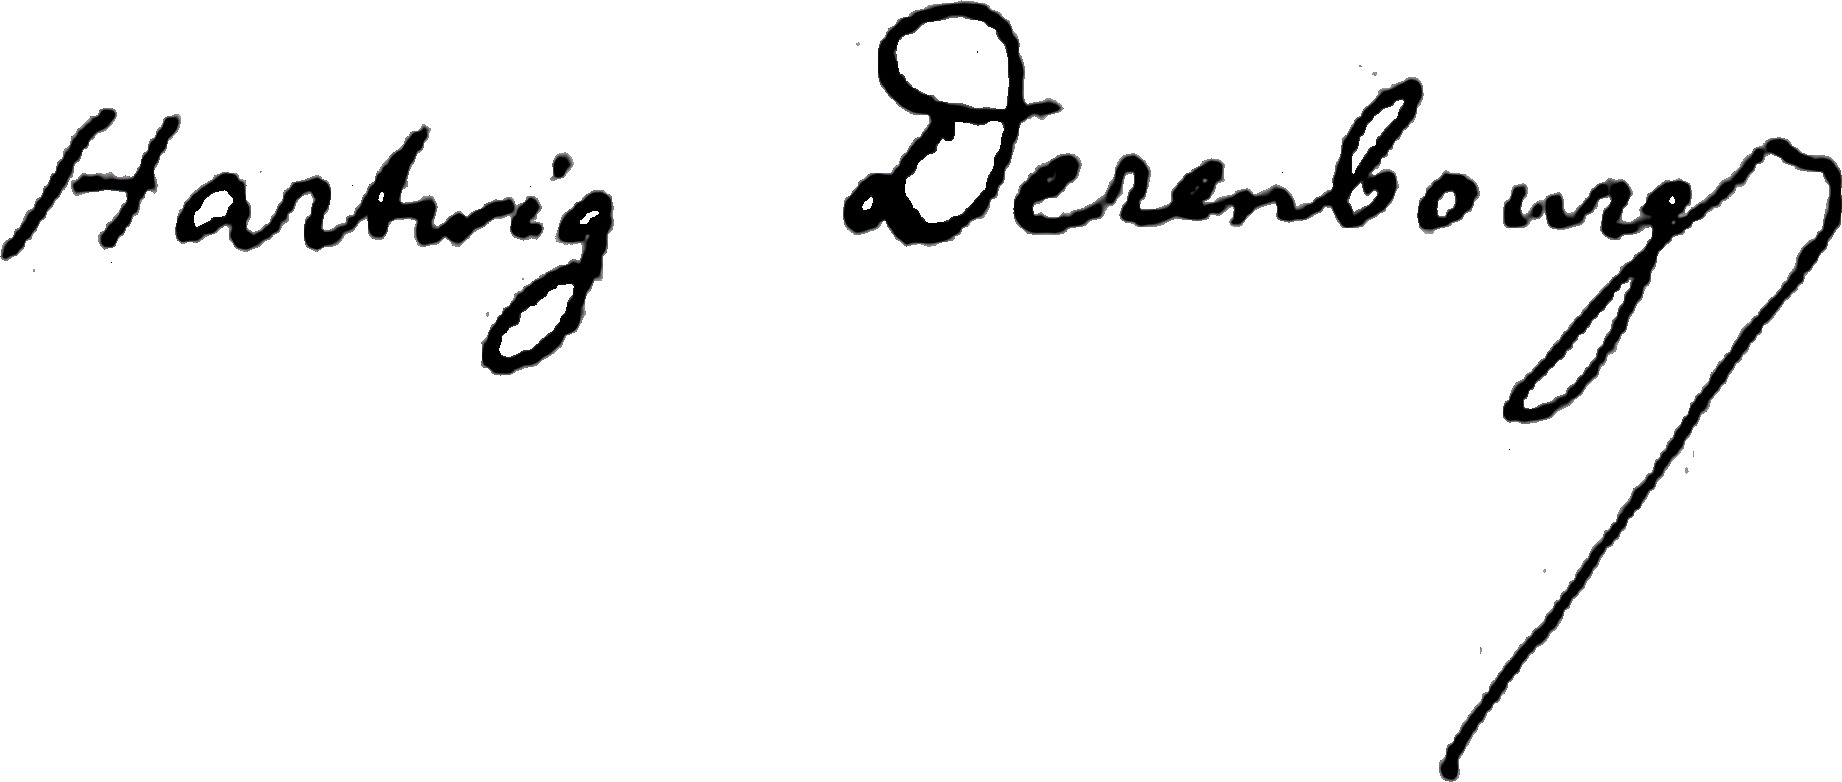
Signature of: hartwig derenbourg